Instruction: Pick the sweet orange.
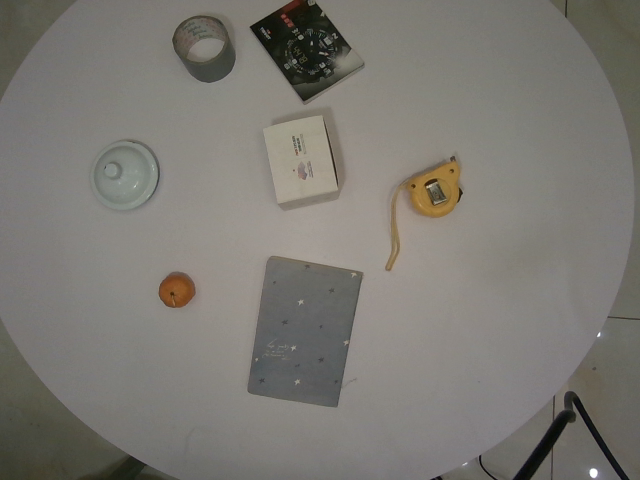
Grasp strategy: vertical